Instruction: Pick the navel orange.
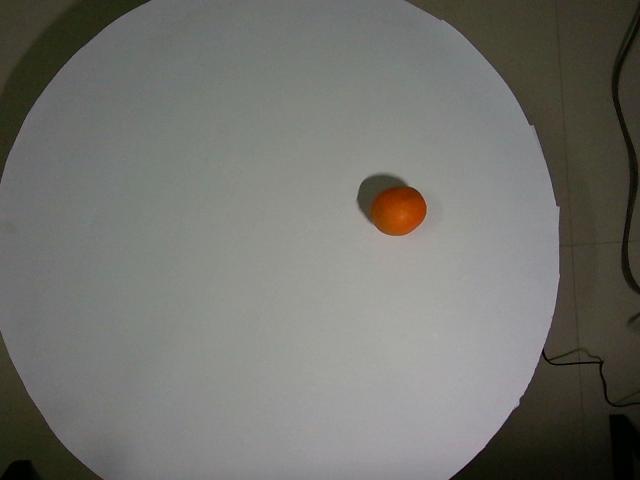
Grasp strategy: vertical